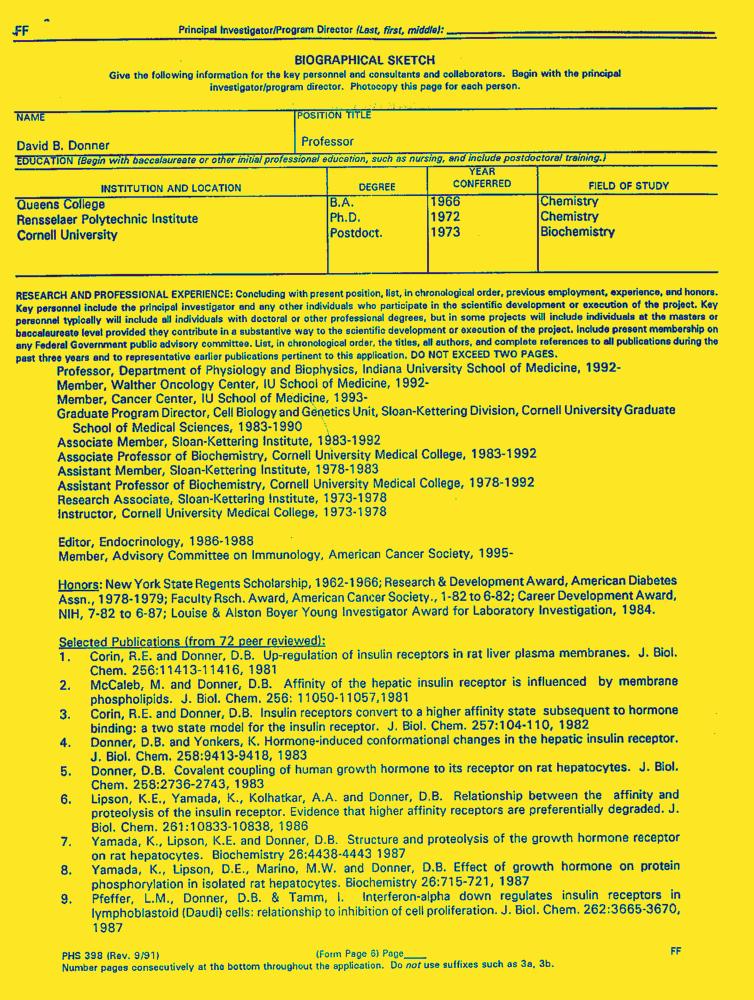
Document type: Resume-Doc